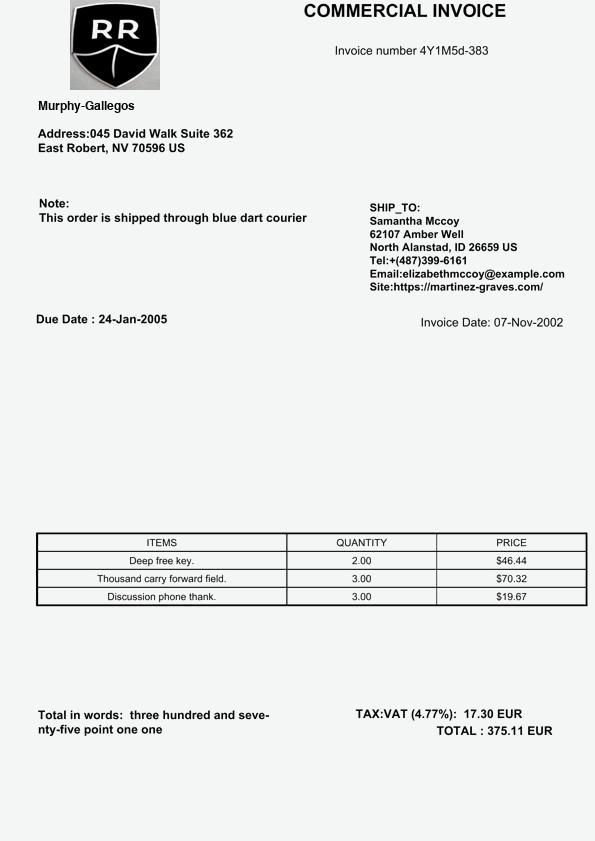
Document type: Invoice